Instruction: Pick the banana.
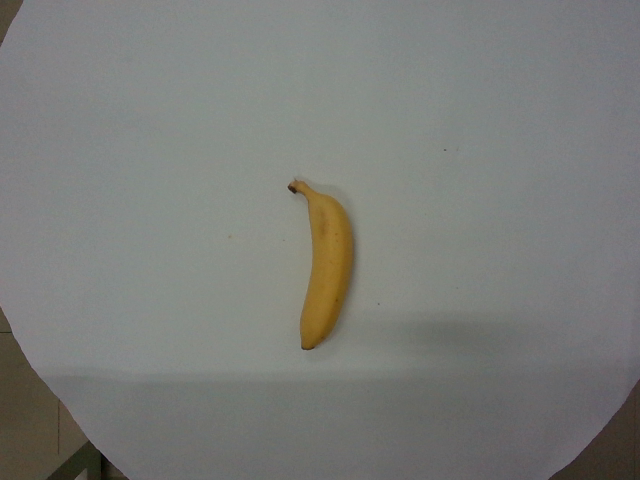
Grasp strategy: vertical